Question: Talk about the condition:
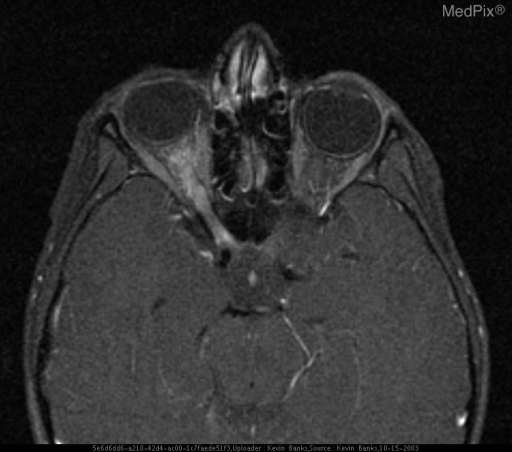
Answer: The disease is discussed as: Optic neuritis is an inflammatory lesion of the optic nerve clinically associated with pain, decreased visual acuity, abnormal color vision, and afferent papillary defect. In acute cases, visual loss may progress rapidly in only a few days. The condition is bilateral in 30% of cases. While most incidents are idiopathic, about half of all patients presenting with optic neuritis will go on to develop multiple sclerosis with young adults having the greatest risk.  Of all cases of MS, optic neuritis is the initial presenting symptom in 15-20%. Other less common diseases associated with optic neuritis include ischemia, sarcoid, systemic lupus erythematosus, syphilis, viral infection, toxoplasmosis, tuberculosis, and radiation therapy. MR is the best imaging modality for optic neuritis with thin slice axial and coronal images are preferred. T2-weighted images and short-tau inversion recovery (STIR) sequences show high signal intensity in the abnormal nerve with the nerve being frequently enlarged. Gadolinium is particularly useful, especially with fat saturation, with focal enhancement of the retrobulbar optic nerve sometimes being seen. Perivenous inflammation is responsible for the enhancement and can be seen in approximately 50% of patients with acute optic neuritis. Overall, MR sensitivity for optic neuritis is low, with much of the utility derived from its ability to exclude other causes of optic nerve compromise such as an orbital tumor.